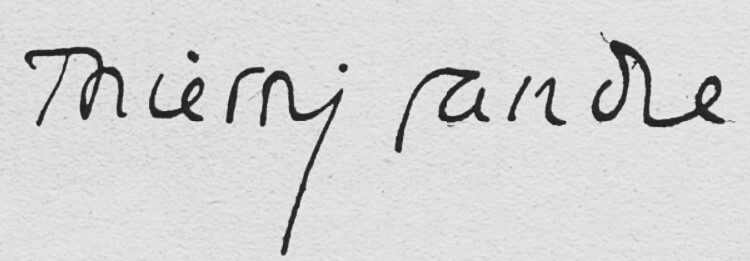
Signature of: thierry sandre